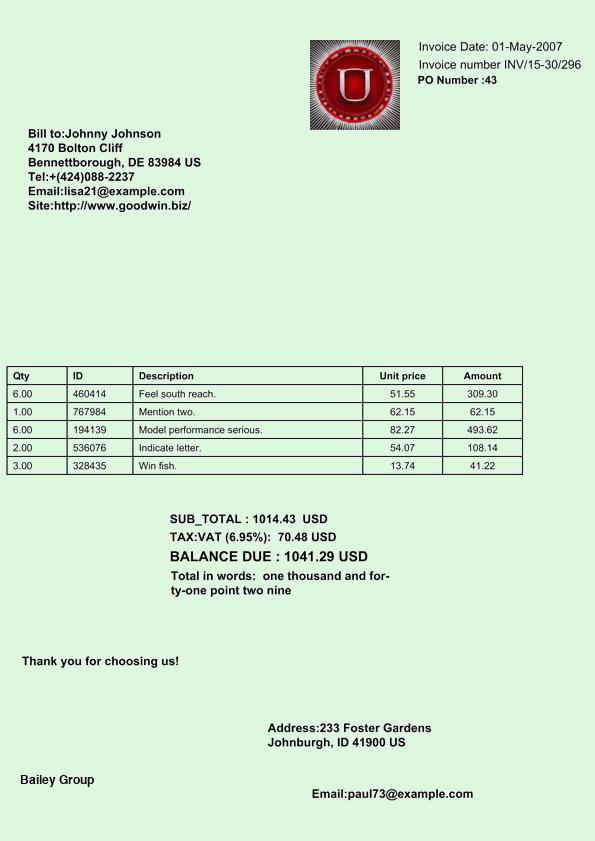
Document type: Invoice